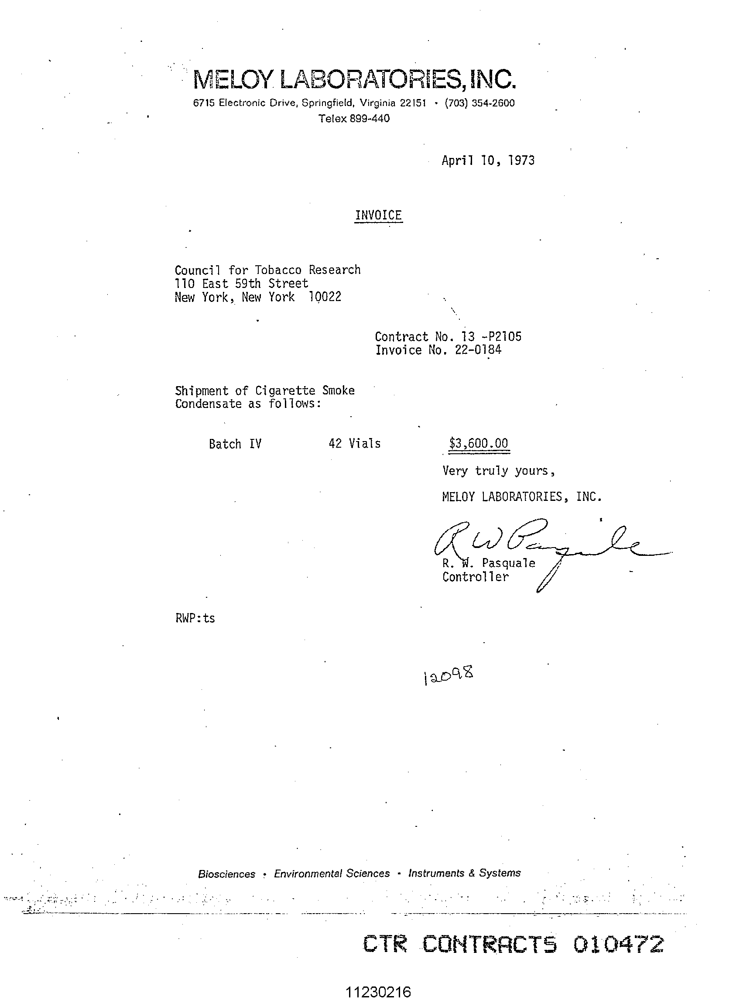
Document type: Invoice